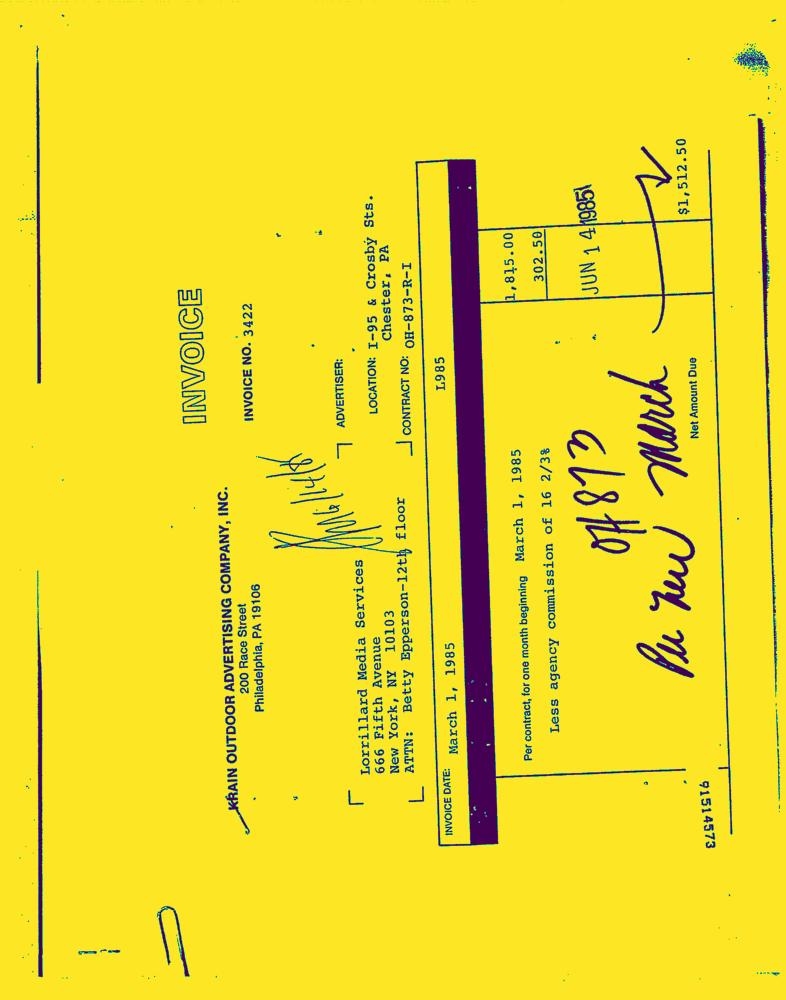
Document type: Invoice-Doc